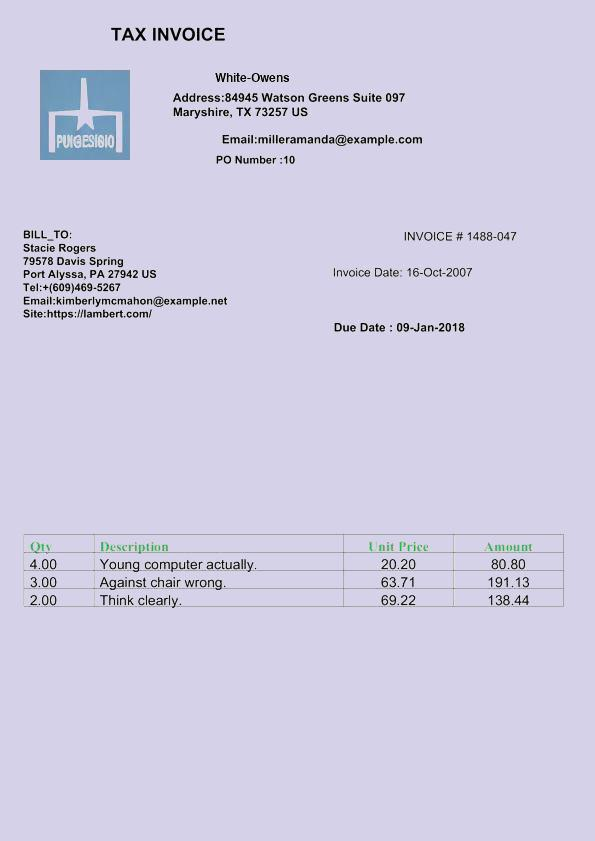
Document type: Invoice